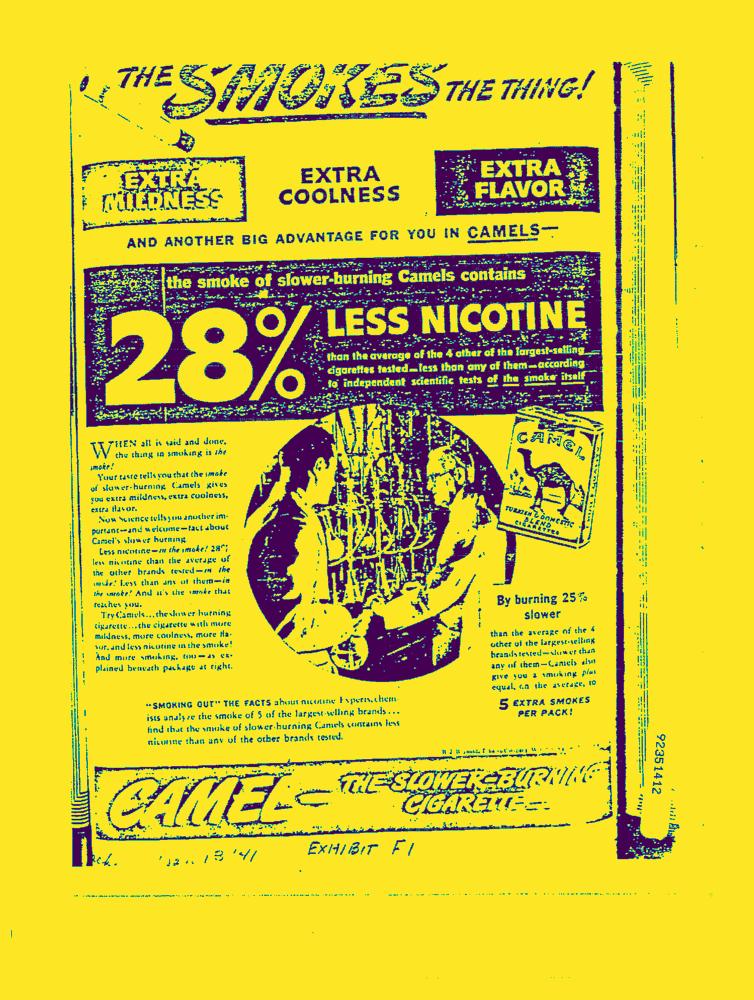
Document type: AD